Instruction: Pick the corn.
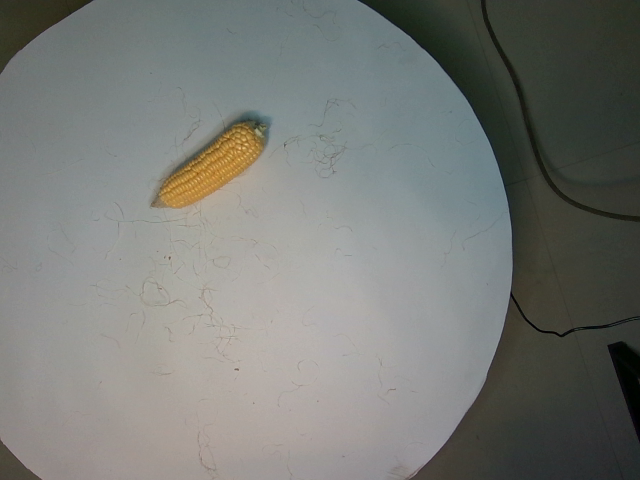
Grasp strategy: vertical